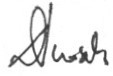
Signature of: dariusz wrzosek